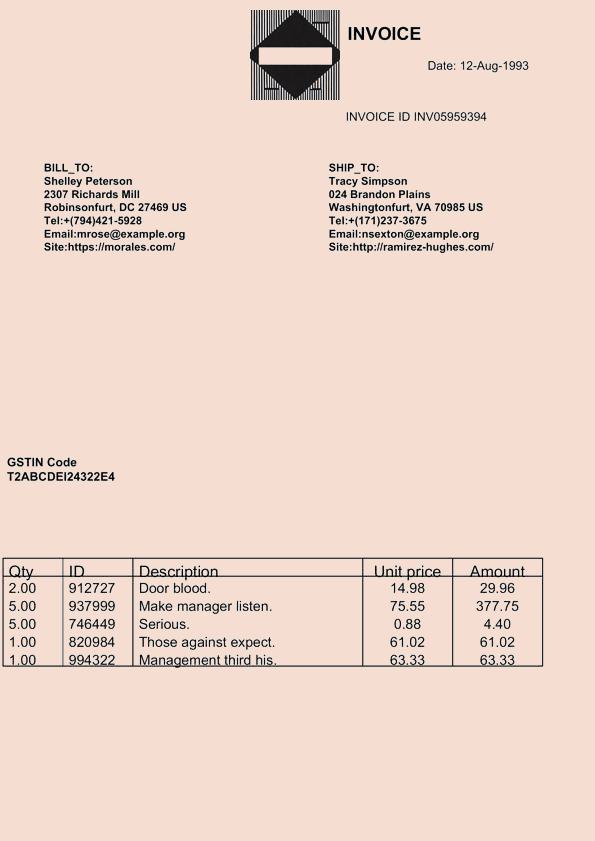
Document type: Invoice